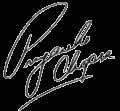
Signature of: priyanka chopra